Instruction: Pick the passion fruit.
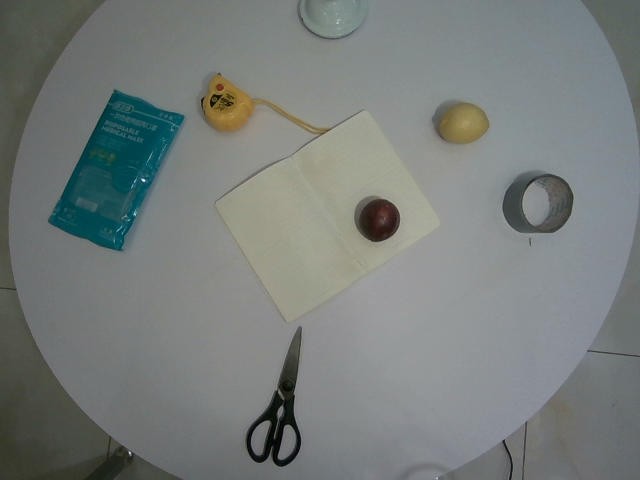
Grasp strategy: vertical